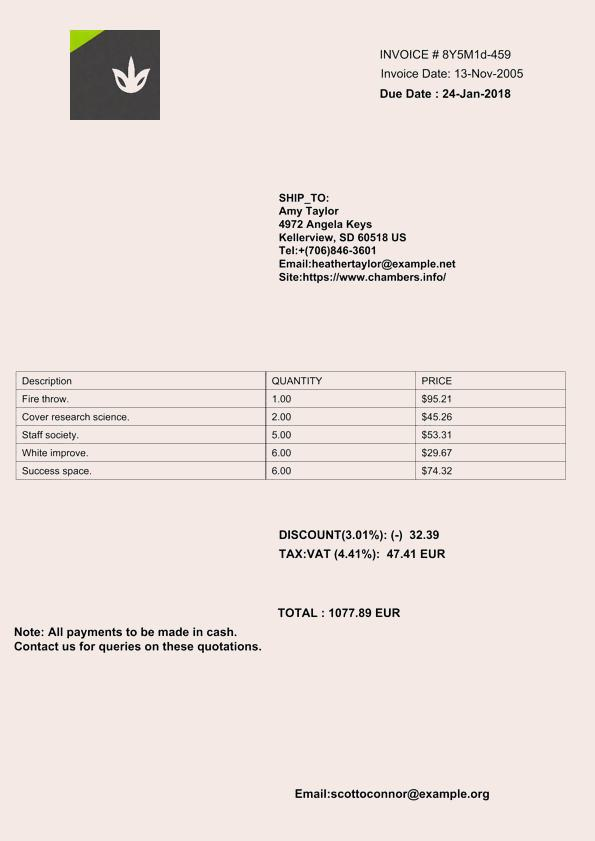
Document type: Invoice